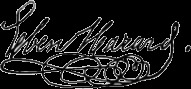
Signature of: ebenezer hazard